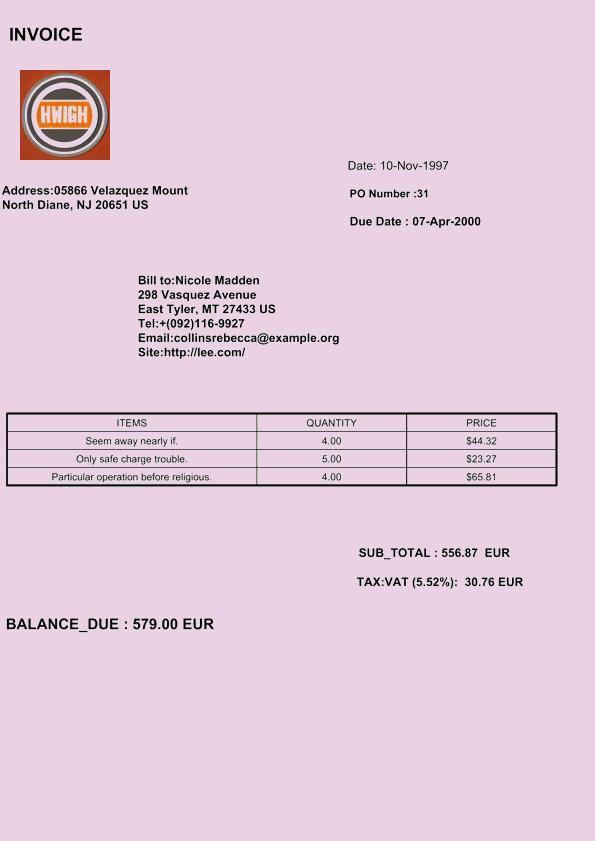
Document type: Invoice